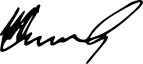
Signature of: ilham aliyev